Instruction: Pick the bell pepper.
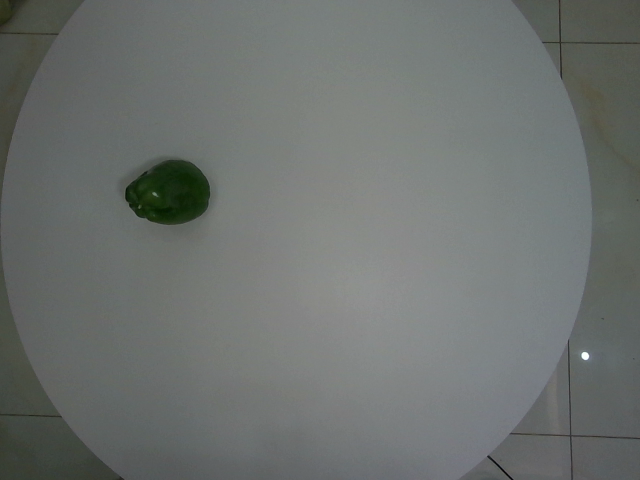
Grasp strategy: vertical